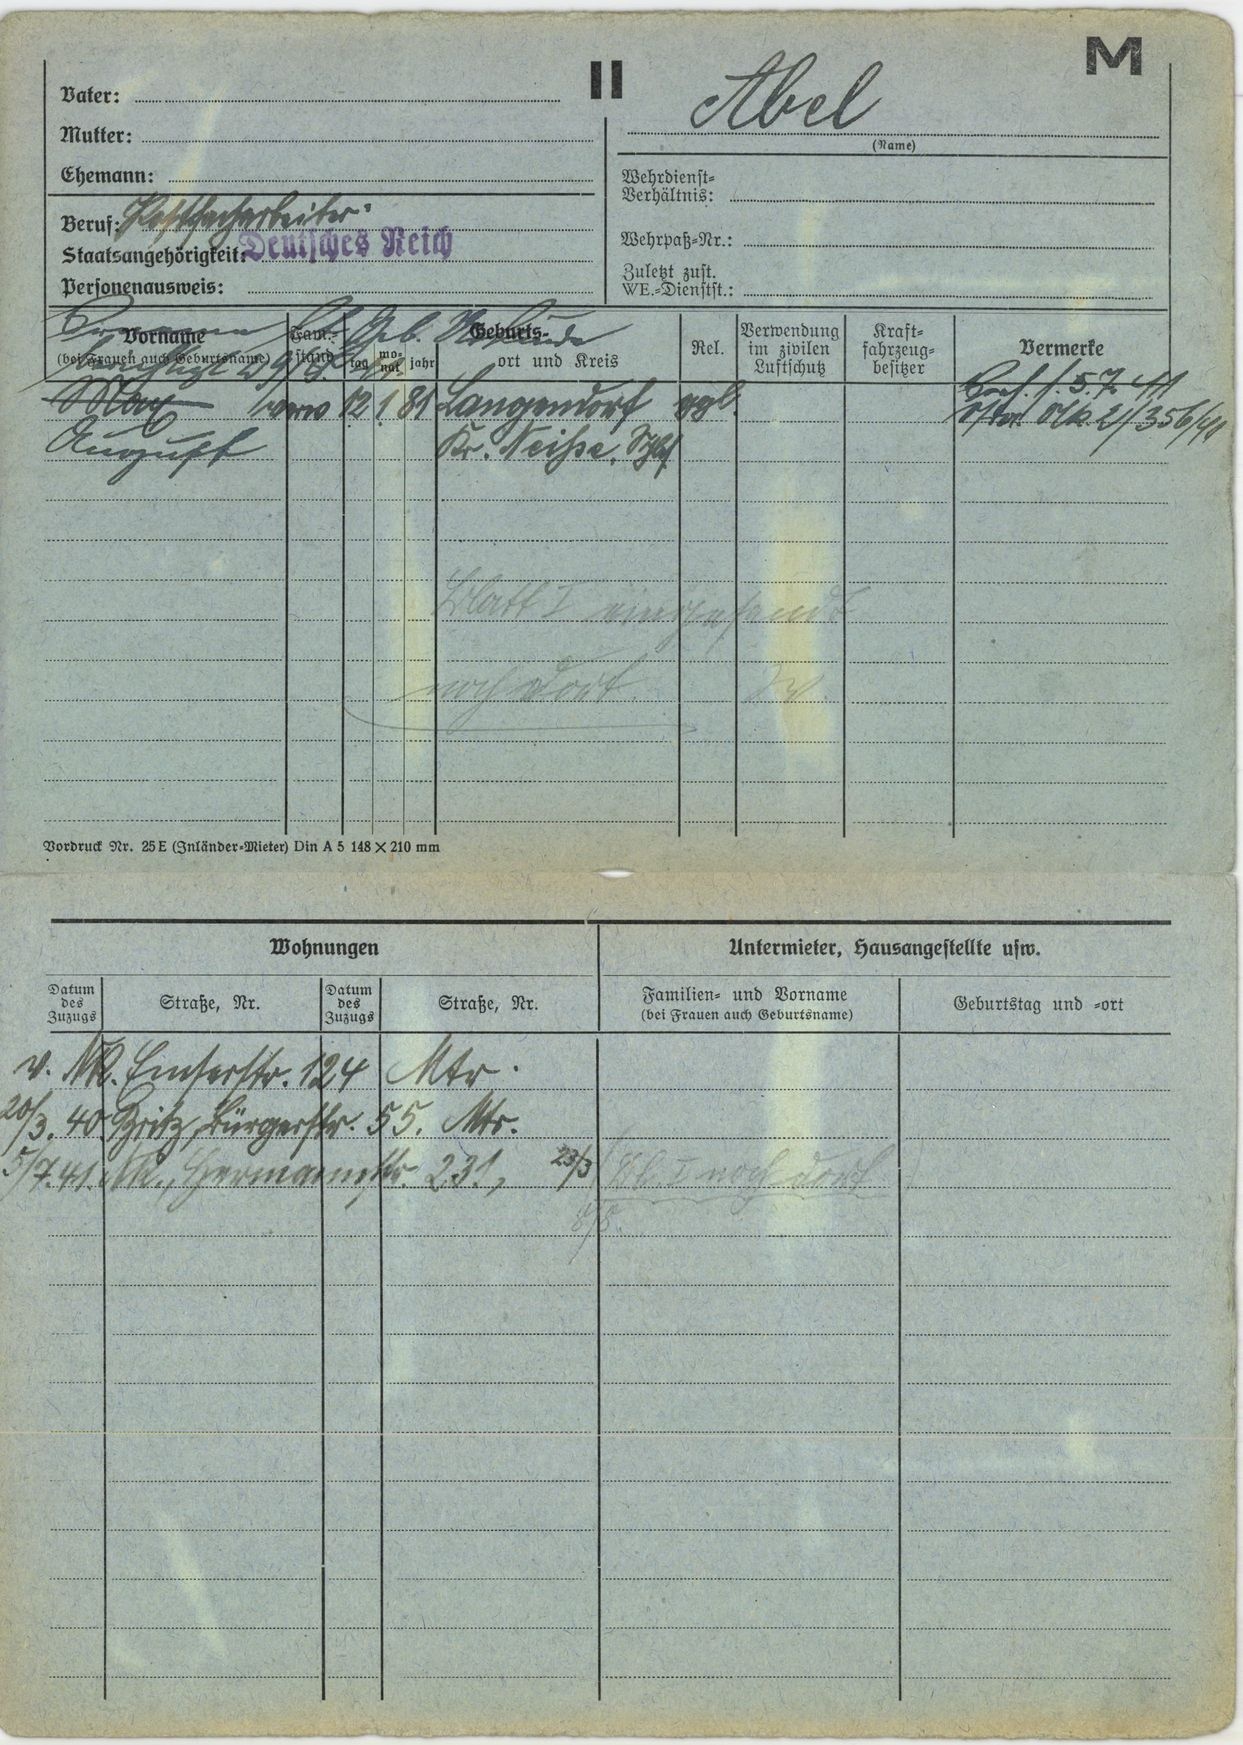
Abel